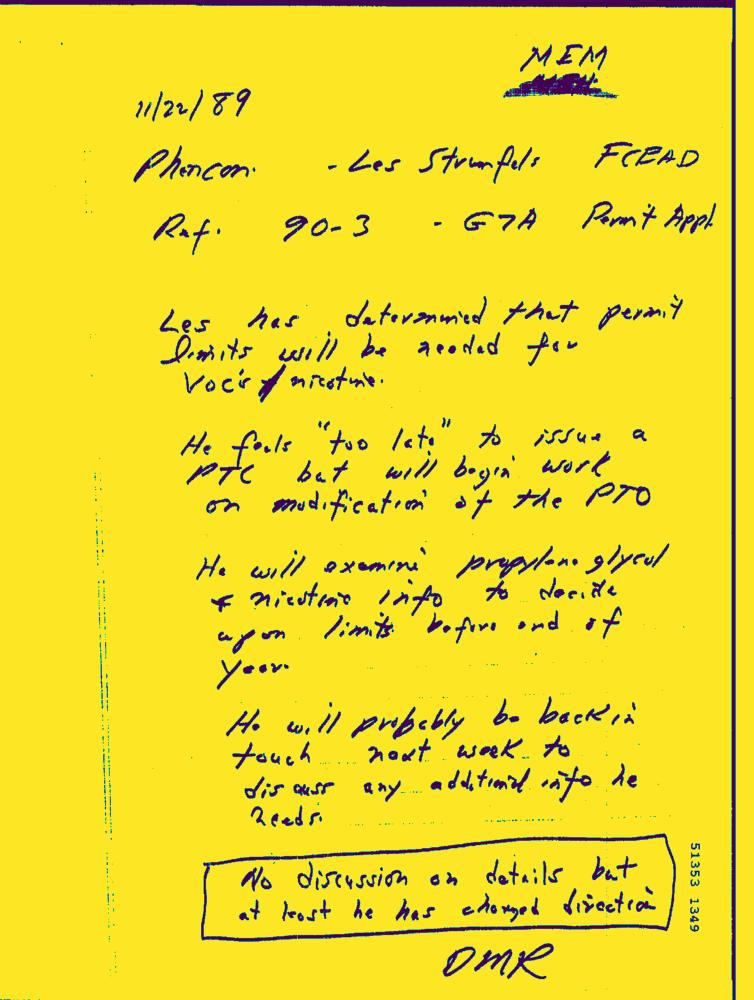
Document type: Hand-Written